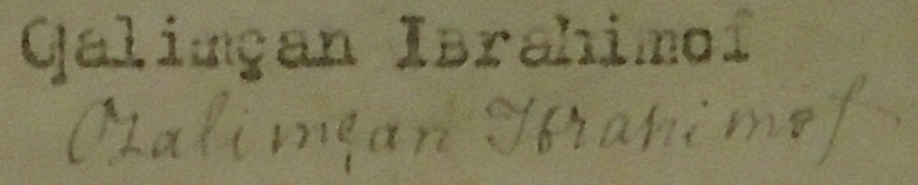
Signature of: ğalimcan i brahimof